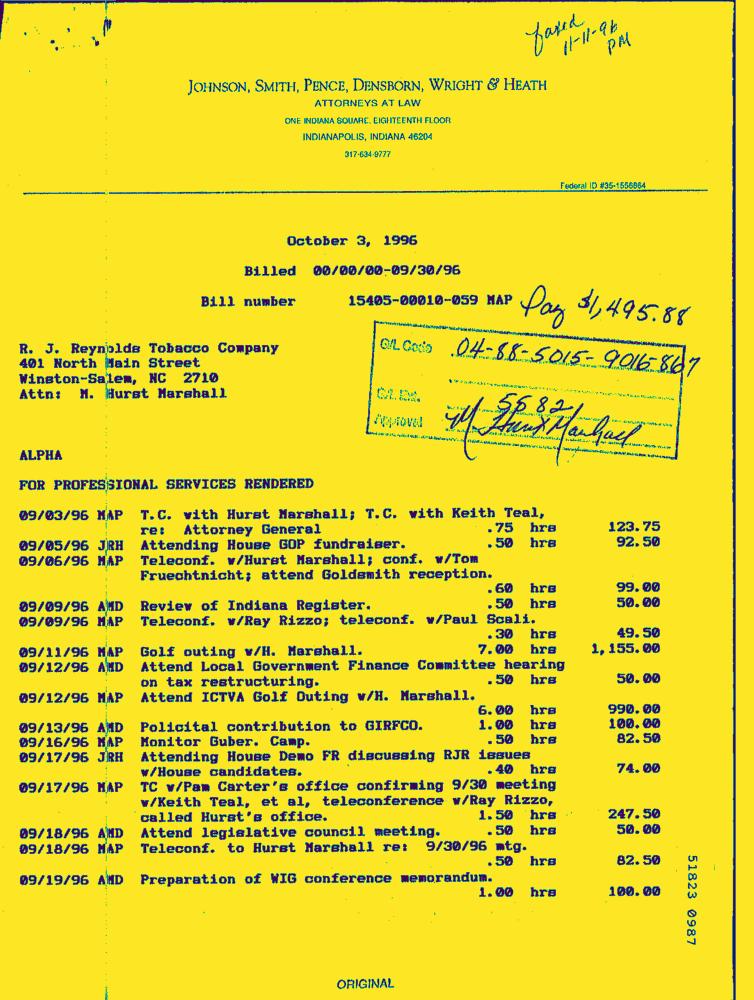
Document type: Invoice-Doc